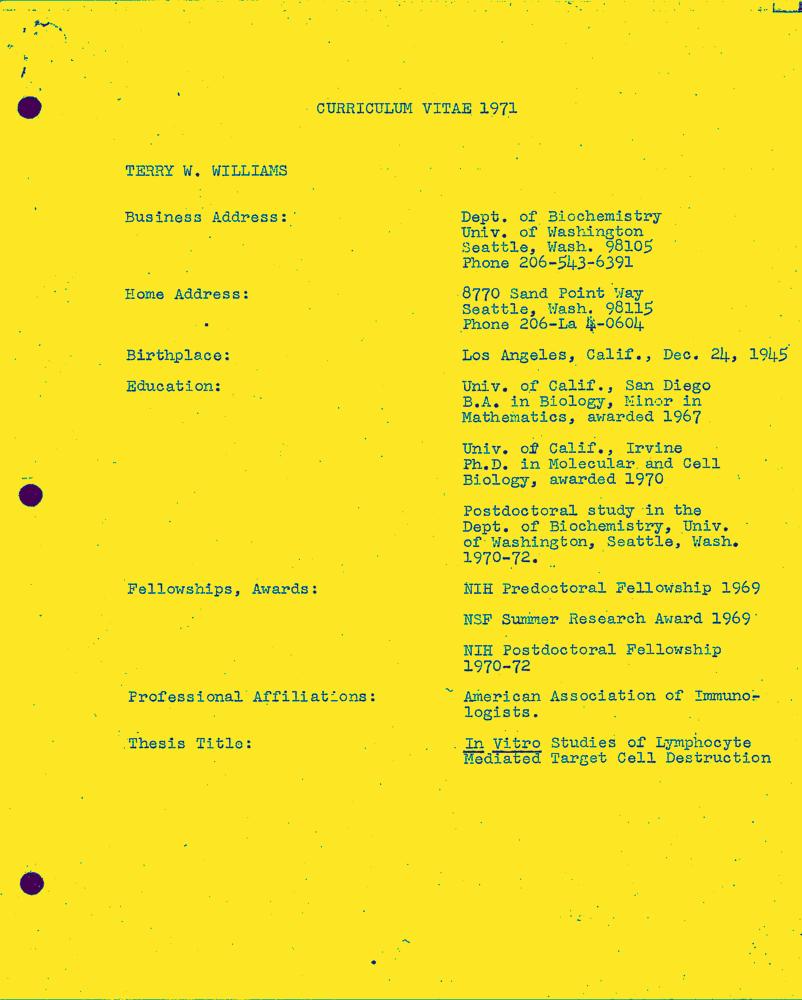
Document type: Resume-Doc